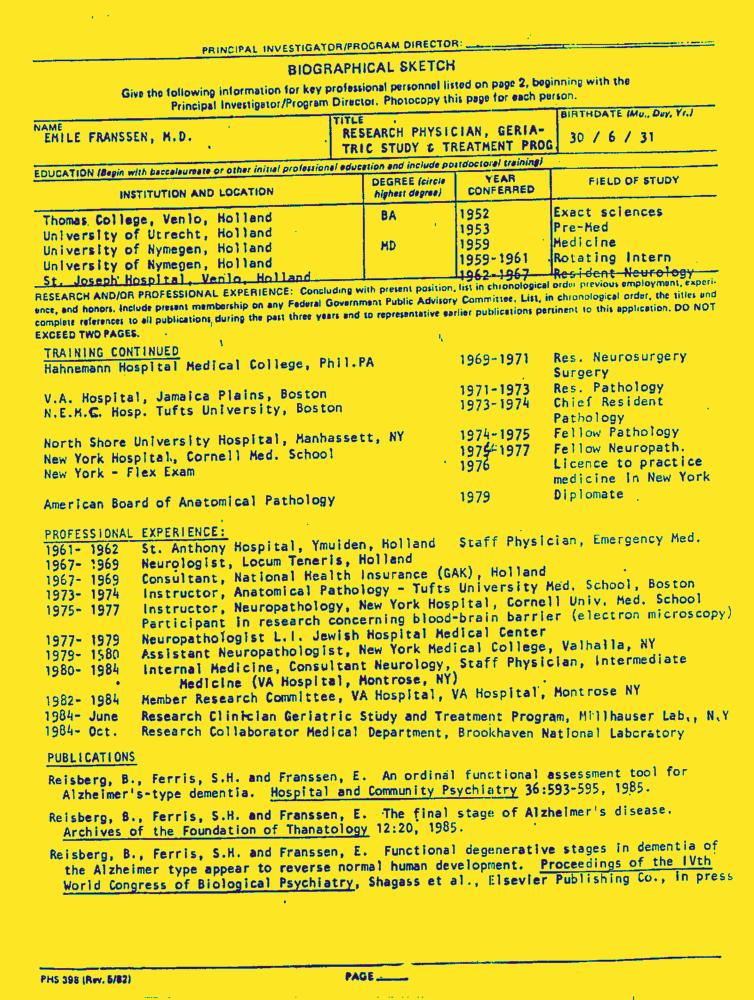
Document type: Resume-Doc